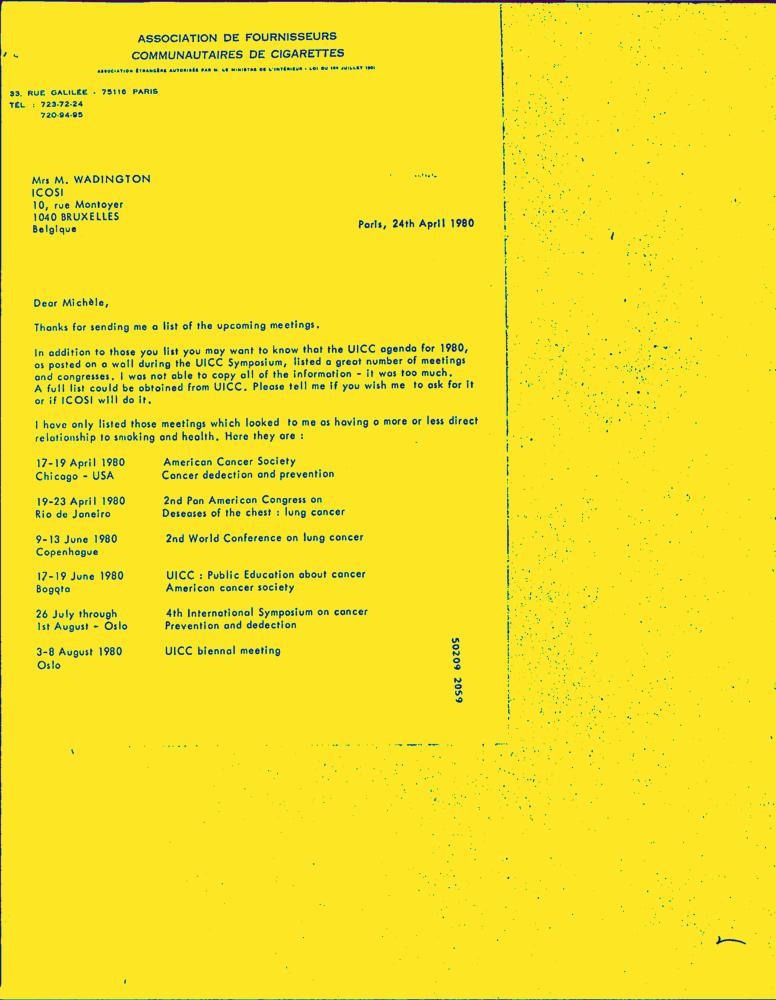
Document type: Letter-Doc